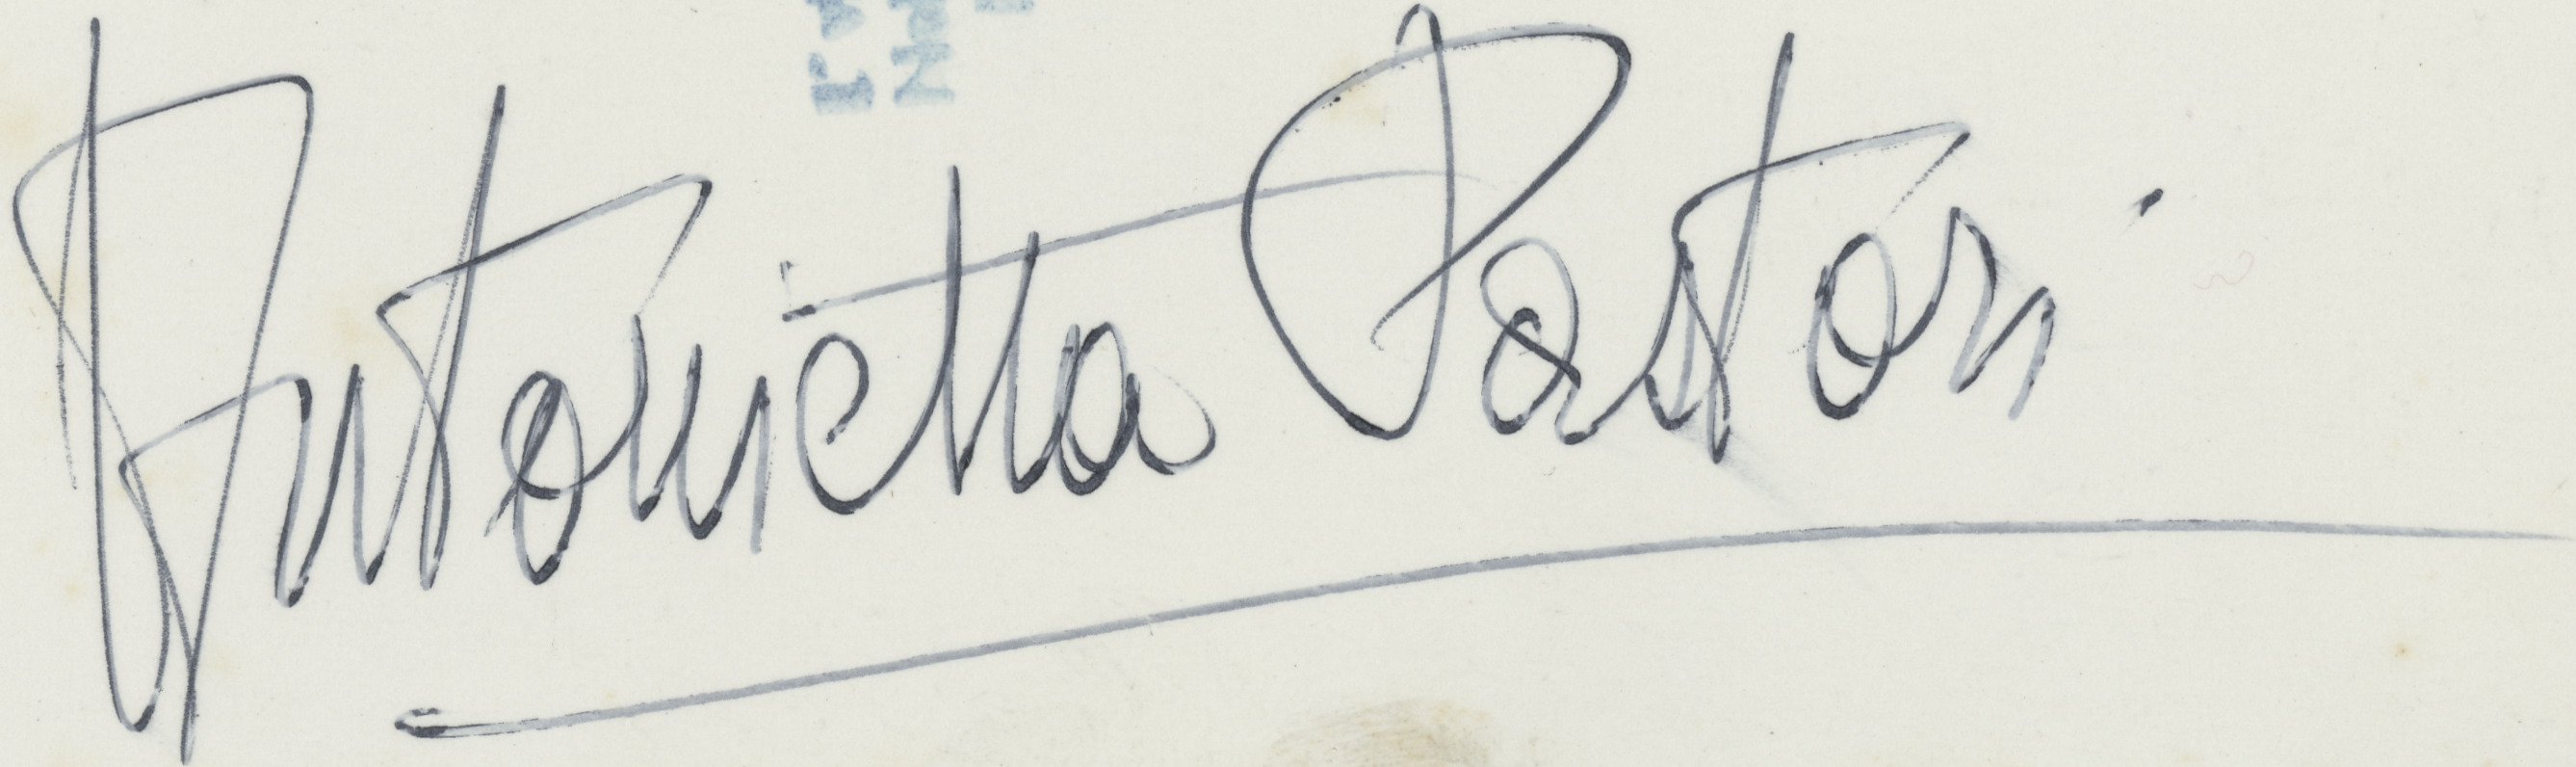
Signature of: antonietta pastori